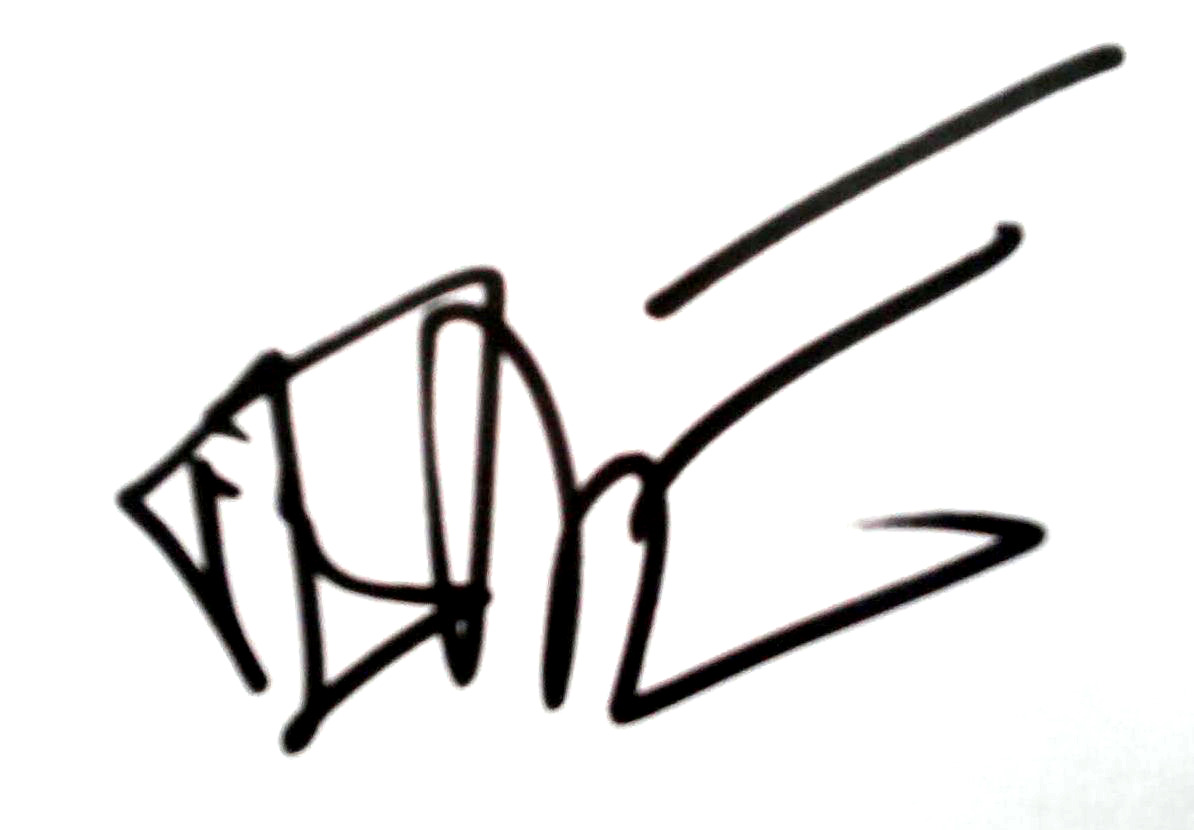
Signature of: tede